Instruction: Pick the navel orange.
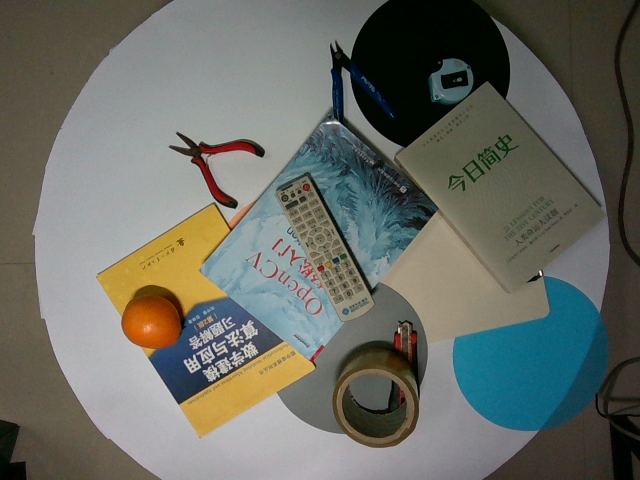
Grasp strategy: vertical